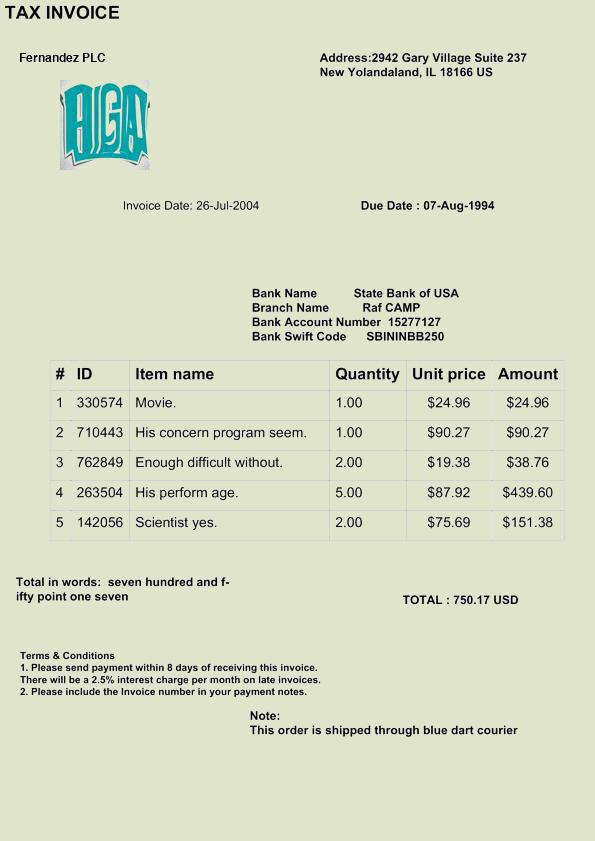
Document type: Invoice